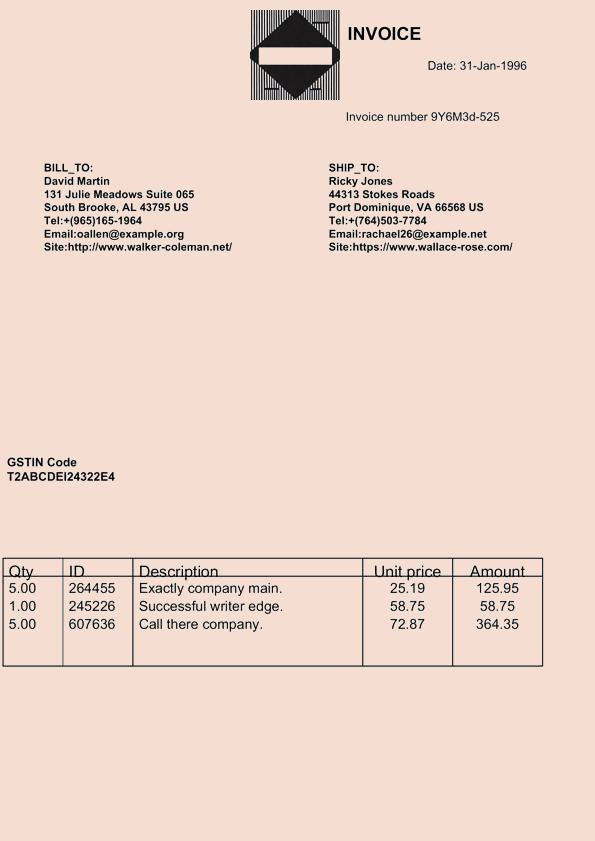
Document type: Invoice